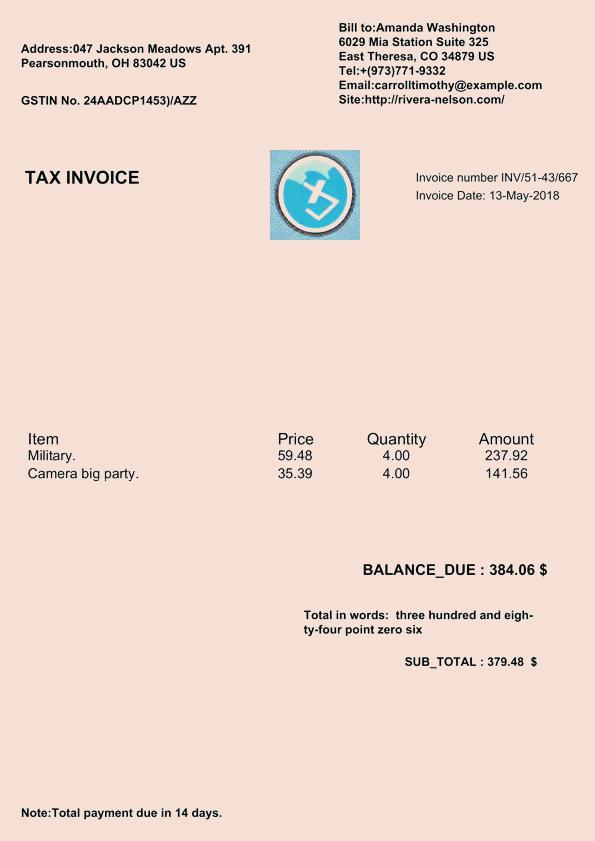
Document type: Invoice